Question: Explain the disease:
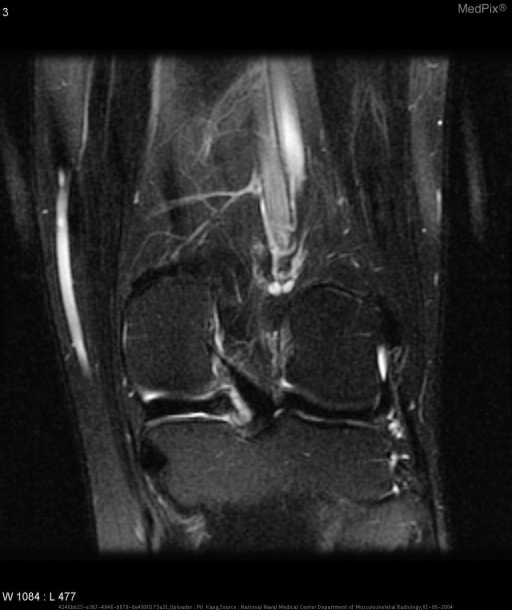
Answer: The disease is discussed as: Meniscal ossicles are a rare lesion which, on plain radiographs, can be difficult to distinguish from a loose osseous intraarticular body.  It was found in 2 out of 1,287 patients (0.15%) in one series in a single institution who underwent MR imaging of the knee.  Prior to MR imaging, fluoroscopy was used to help distinguish between the two.  Arthrotomy or arthroscopy is confirmatory, and it remains the gold standard test.

Meniscal ossicles have been shown to be more prevalent in young male patients.  They have also been associated with meniscal tears, and some believe them to be a factor in causing meniscal tears.  Clinically, patients can be asymptomatic or have symptoms similar to that of meniscal tears (pain, clicking, or locking).  At MR imaging, meniscal ossicles characteristically are located in the posterior horns of the medial menisci.  Signal characteristics are that of bone: low T1/T2 signal rim equal to that of cortical bone with marrow signal (high on T1 and T2 fast-spin echo sequences) within, which appropriately decreases in signal on fat-saturation images like marrow fat.  Pathologically, the ossicles consist of bone marrow and cancellous bone contained by cortex covered with cartilage.

Origin or etiology of meniscal ossicles in humans are unknown.  They have been found in other species such as rats and other rodents as a normal finding.  Two hypotheses exist, one considering these as a congenital/developmental entities, and the other believing that these are post-traumatic lesions.

Excision of the ossicle at arthroscopic examination is indicated for symptomatic patients.